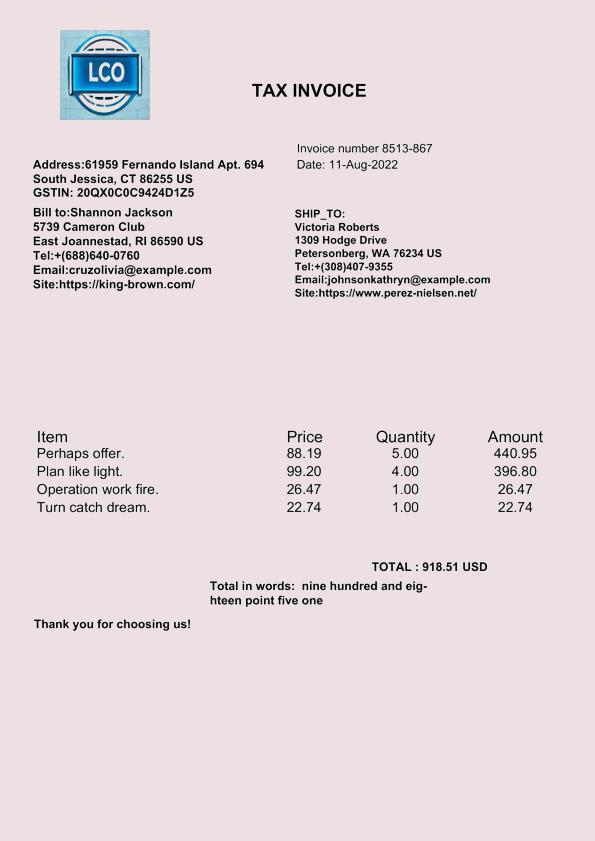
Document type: Invoice